Retrieve the amount in words, amount in figures, name of the payee, date on the cheque, and the bank name from the image.
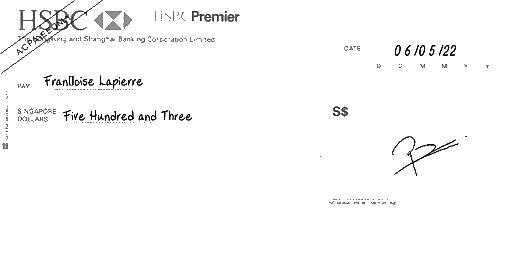
amt_in_words: Five Hundred and Three
amt_in_figures:
payee_name: Françoise Lapierre
bank_name: HSBC
cheque_date: 06/05/22